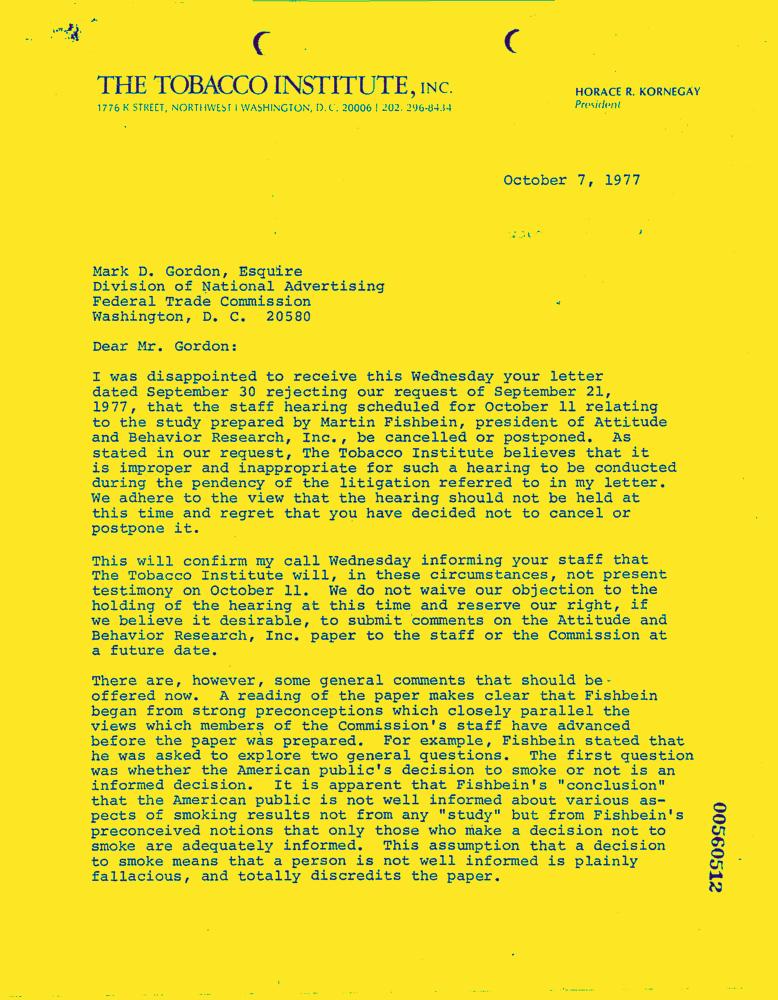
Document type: Letter-Doc